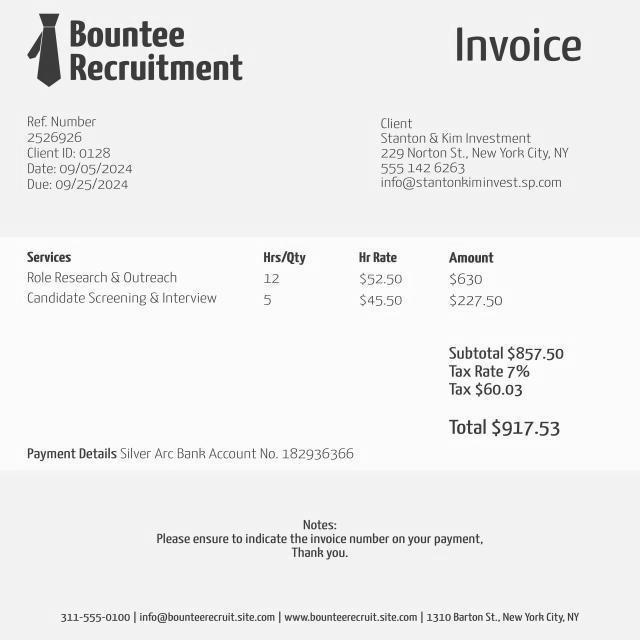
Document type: Invoice